Question: Talk about the condition:
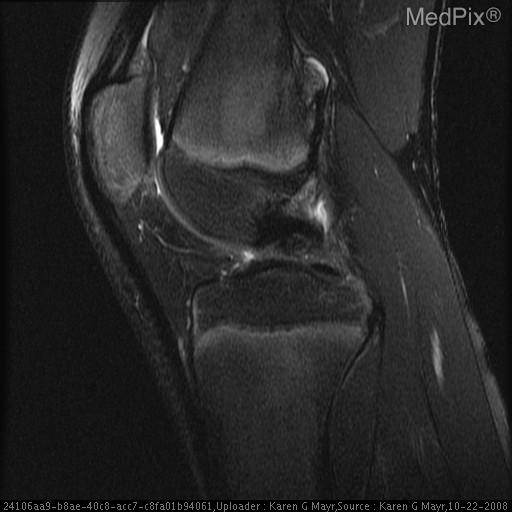
Answer: The disease is discussed as: •  Lesions/Condition:  Osteochondroma

Tumor Growth:  Lesions grow by enchondral ossification of proliferating cartilage cells in its cap.  The tumor will continue to enlarge during skeletal growth, but typically becomes latent at skeletal maturity.

•  Synonyms:  Osteocartilaginous Exostosis

•  Common  Locations:  The most common site of origin for an osteochondroma is the metaphysis at bony sites of tendon and ligamentous attachments.  Common sites include distal femur, proximal humerus, proximal tibia but also may occur less frequently in the pelvis, scapula, spine or any bone preformed in cartilage.

•  Demographics:  Typically occur in first to third decades with prevalence greater in males than in females.  It is the most common skeletal tumor in children with an occurrence of 1 in 200.   They may be solitary or multiple and they may arise spontaneously.

•  Gross  Morphology:  Osteochondromas vary in size.  The average lesion arising from tubular bones is approximately 4cm.  Osteochondromas arising from flat bones tend to be larger with a higher likelihood of malignant transformation.

•  Histology:  Pathologic sections show osteochondromas to have a cartilaginous cap.  Histologically, the cartilaginous cap is identical to the physeal growth plate.  During active growth, the cap is composed of hyaline cartilage.  The thickness of the cap is correlated with the age of the patient, and the cap decreases in size as patient’s age.    In children and adolescents, the cap may be as thick as 3cm, whereas in older patients, it may be thin.  A thick cartilaginous cap (>1cm) in an adult should raise the possibility of malignant transformation (usually chondrosarcomas)

•  Radiology:  Plain radiographic appearances of an osteochondroma are those of a pedunculated or sessile bony excrescence with well-defined margins.  In adults, the cartilage cap often contains flecks of calcification. Continuity of the osteochondroma with the medullary canal is a characteristic finding,  particularly obvious in long bones.   MR imaging is able to detect continuity of the cortical and medullary bone in the outgrowth with that of the parent bone.  This finding is diagnostic of an osteochondroma.  Of greatest utility in the functionality of the MR is the ability to precisely identify and measure the cartilaginous cap of an osteochondroma using T2 weighted spin echo images.  These measurements can be used to supply information regarding the likelihood of malignant changes.

•  Prognosis  and  Treatment:  Most solitary osteochondromas are discovered in children and adolescents  and are painless, slow-growing masses and require no treatment.  Significant symptoms may occur as a result of complications such as fracture, bony deformity, mechanical joint problems, and vascular or neurologic compromise.  Appreciable morbidity is related to resection of osteochondromas and corrective surgery on the osseous deformity.  Resections are typically only performed on mature bone due to the risk of damage to the epiphyseal growth plate resulting in severe growth deformity in the affected bone.  Serial radiographs are performed to monitor for malignant transformation which is estimated at 1% for solitary osteochondromas.  The most common resulting malignant tumor is a chondrosarcoma.